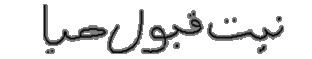
Signature of: niat qabool hayat kakakhail